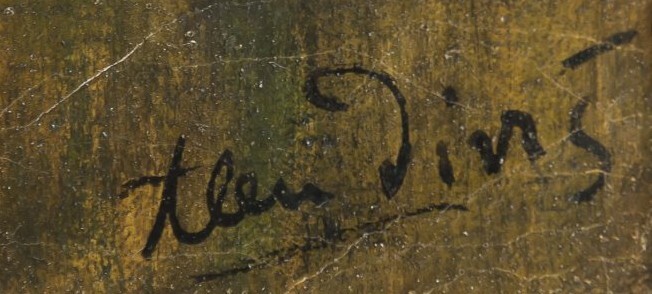
Signature of: alén diviš